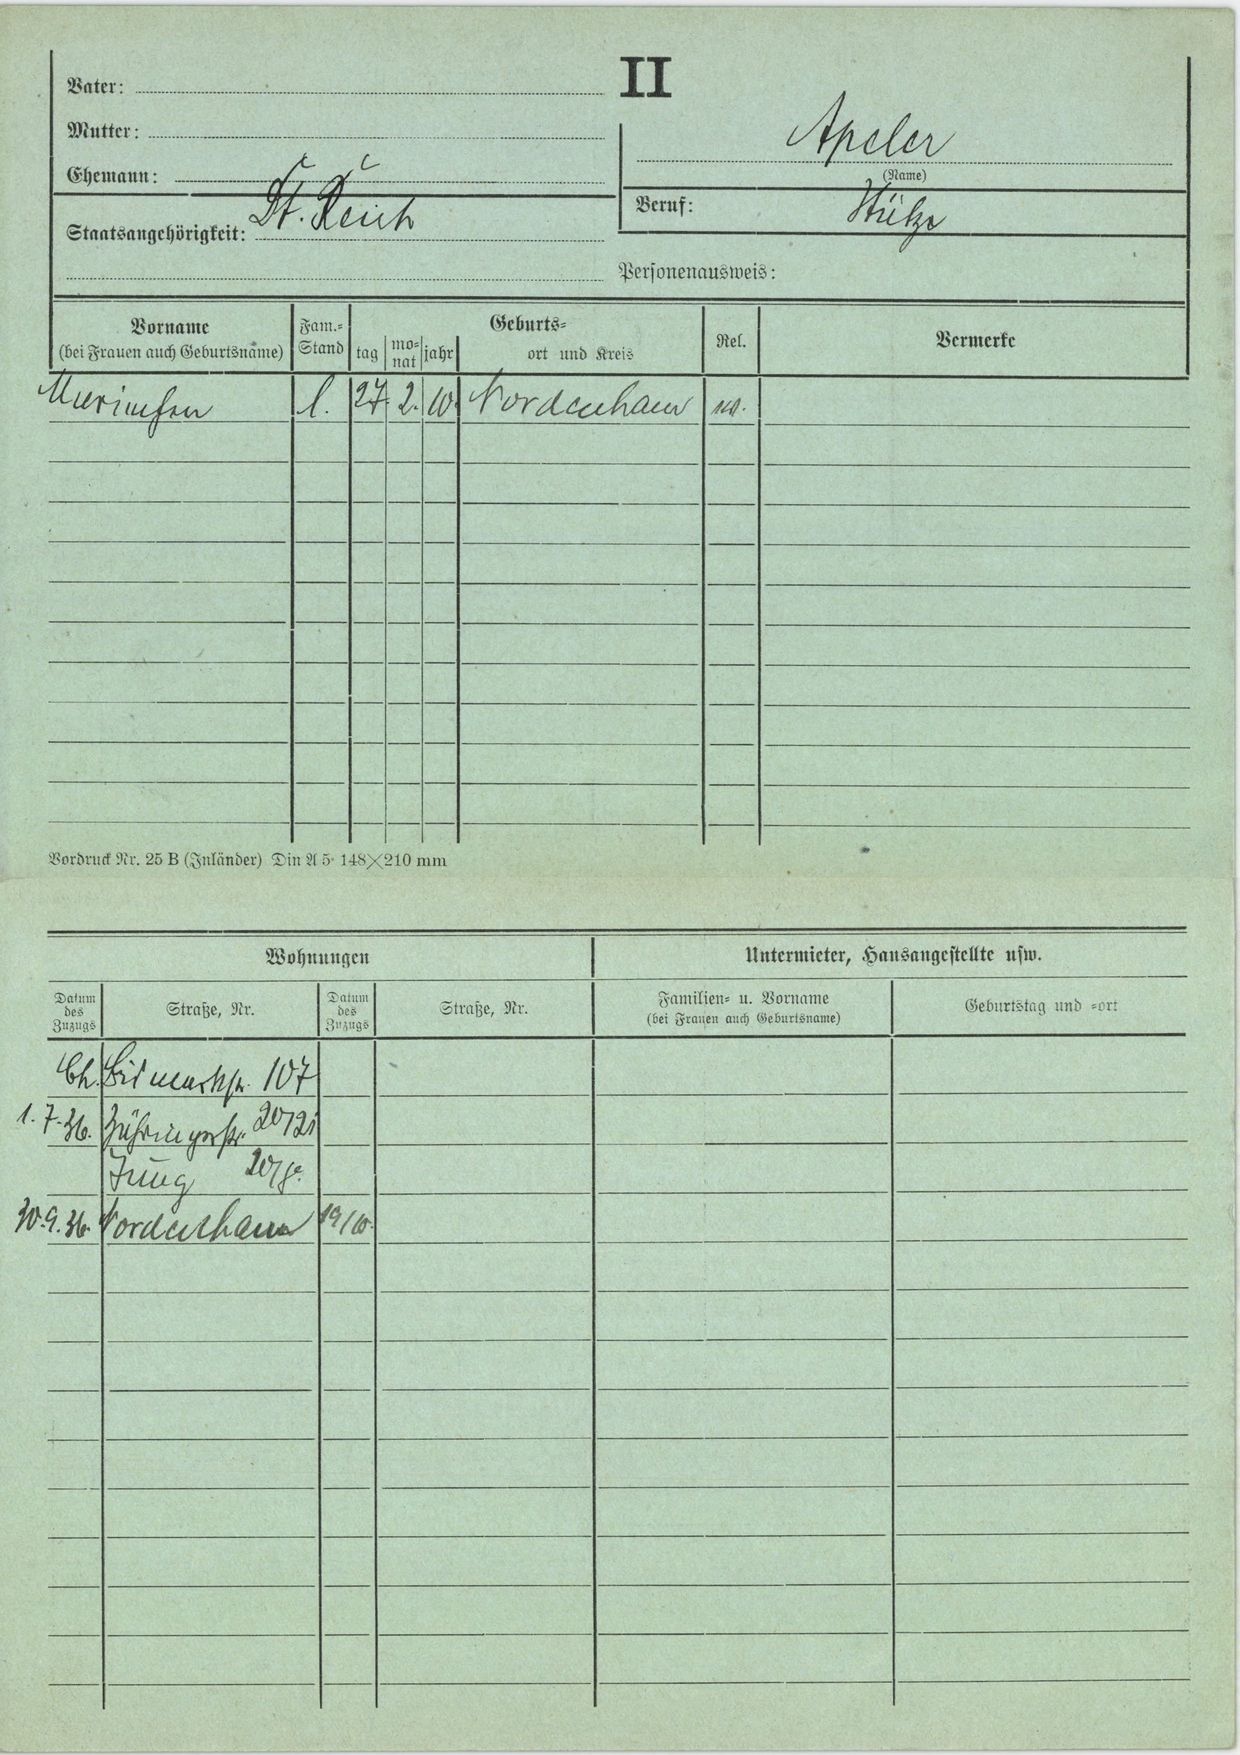
Apeler